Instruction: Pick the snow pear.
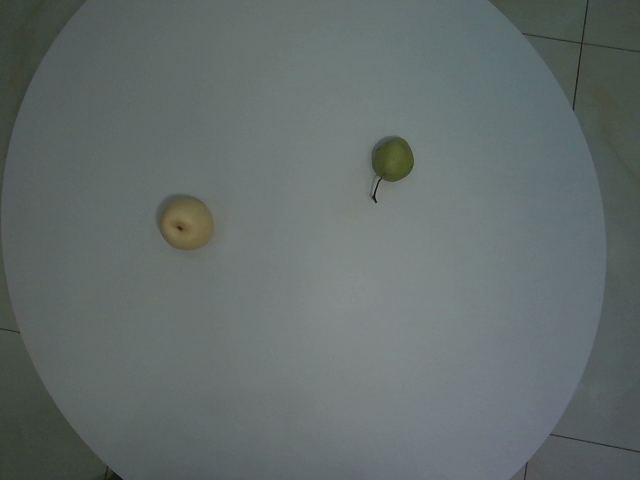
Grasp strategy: vertical